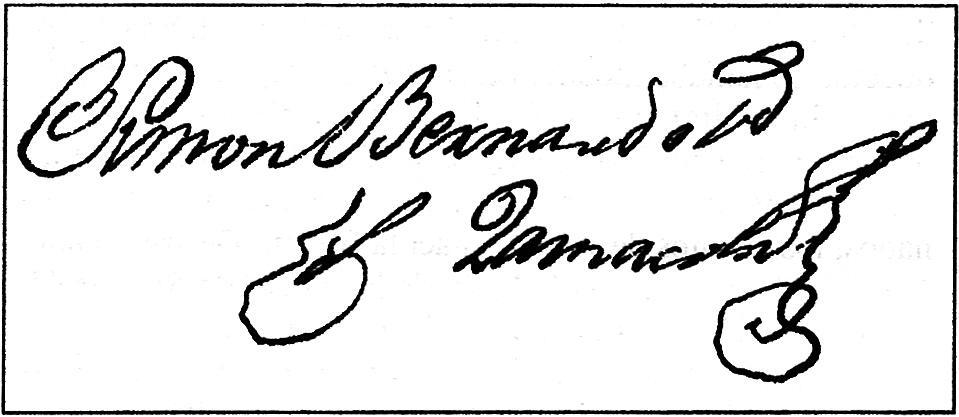
Signature of: simón bernardo de zamácola